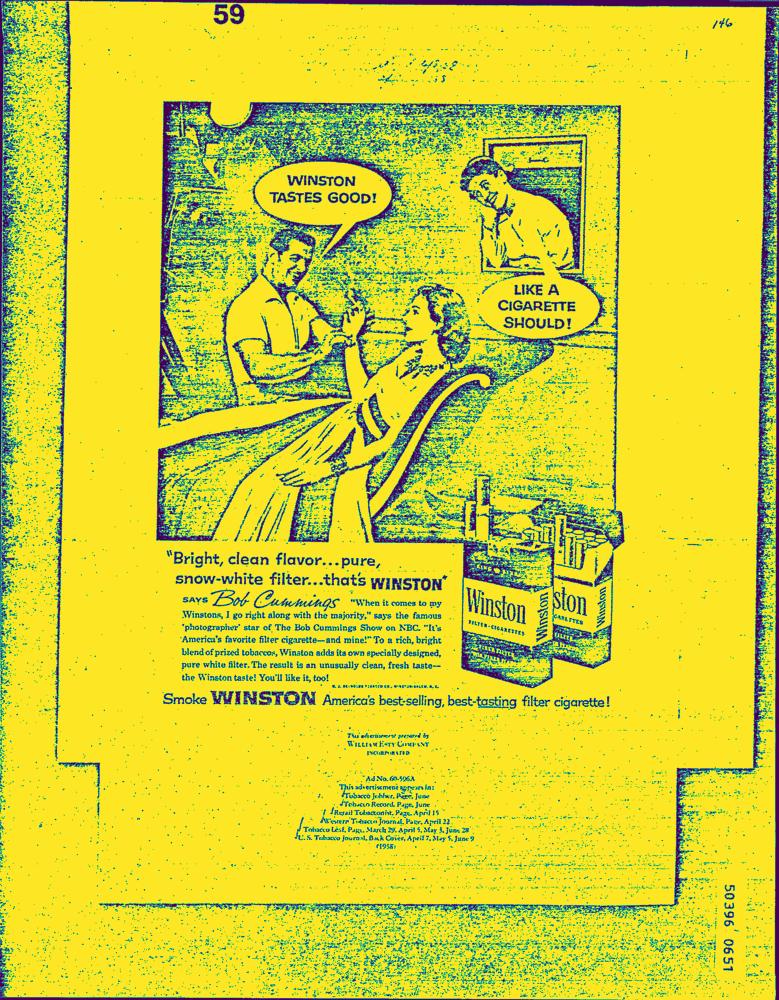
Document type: AD